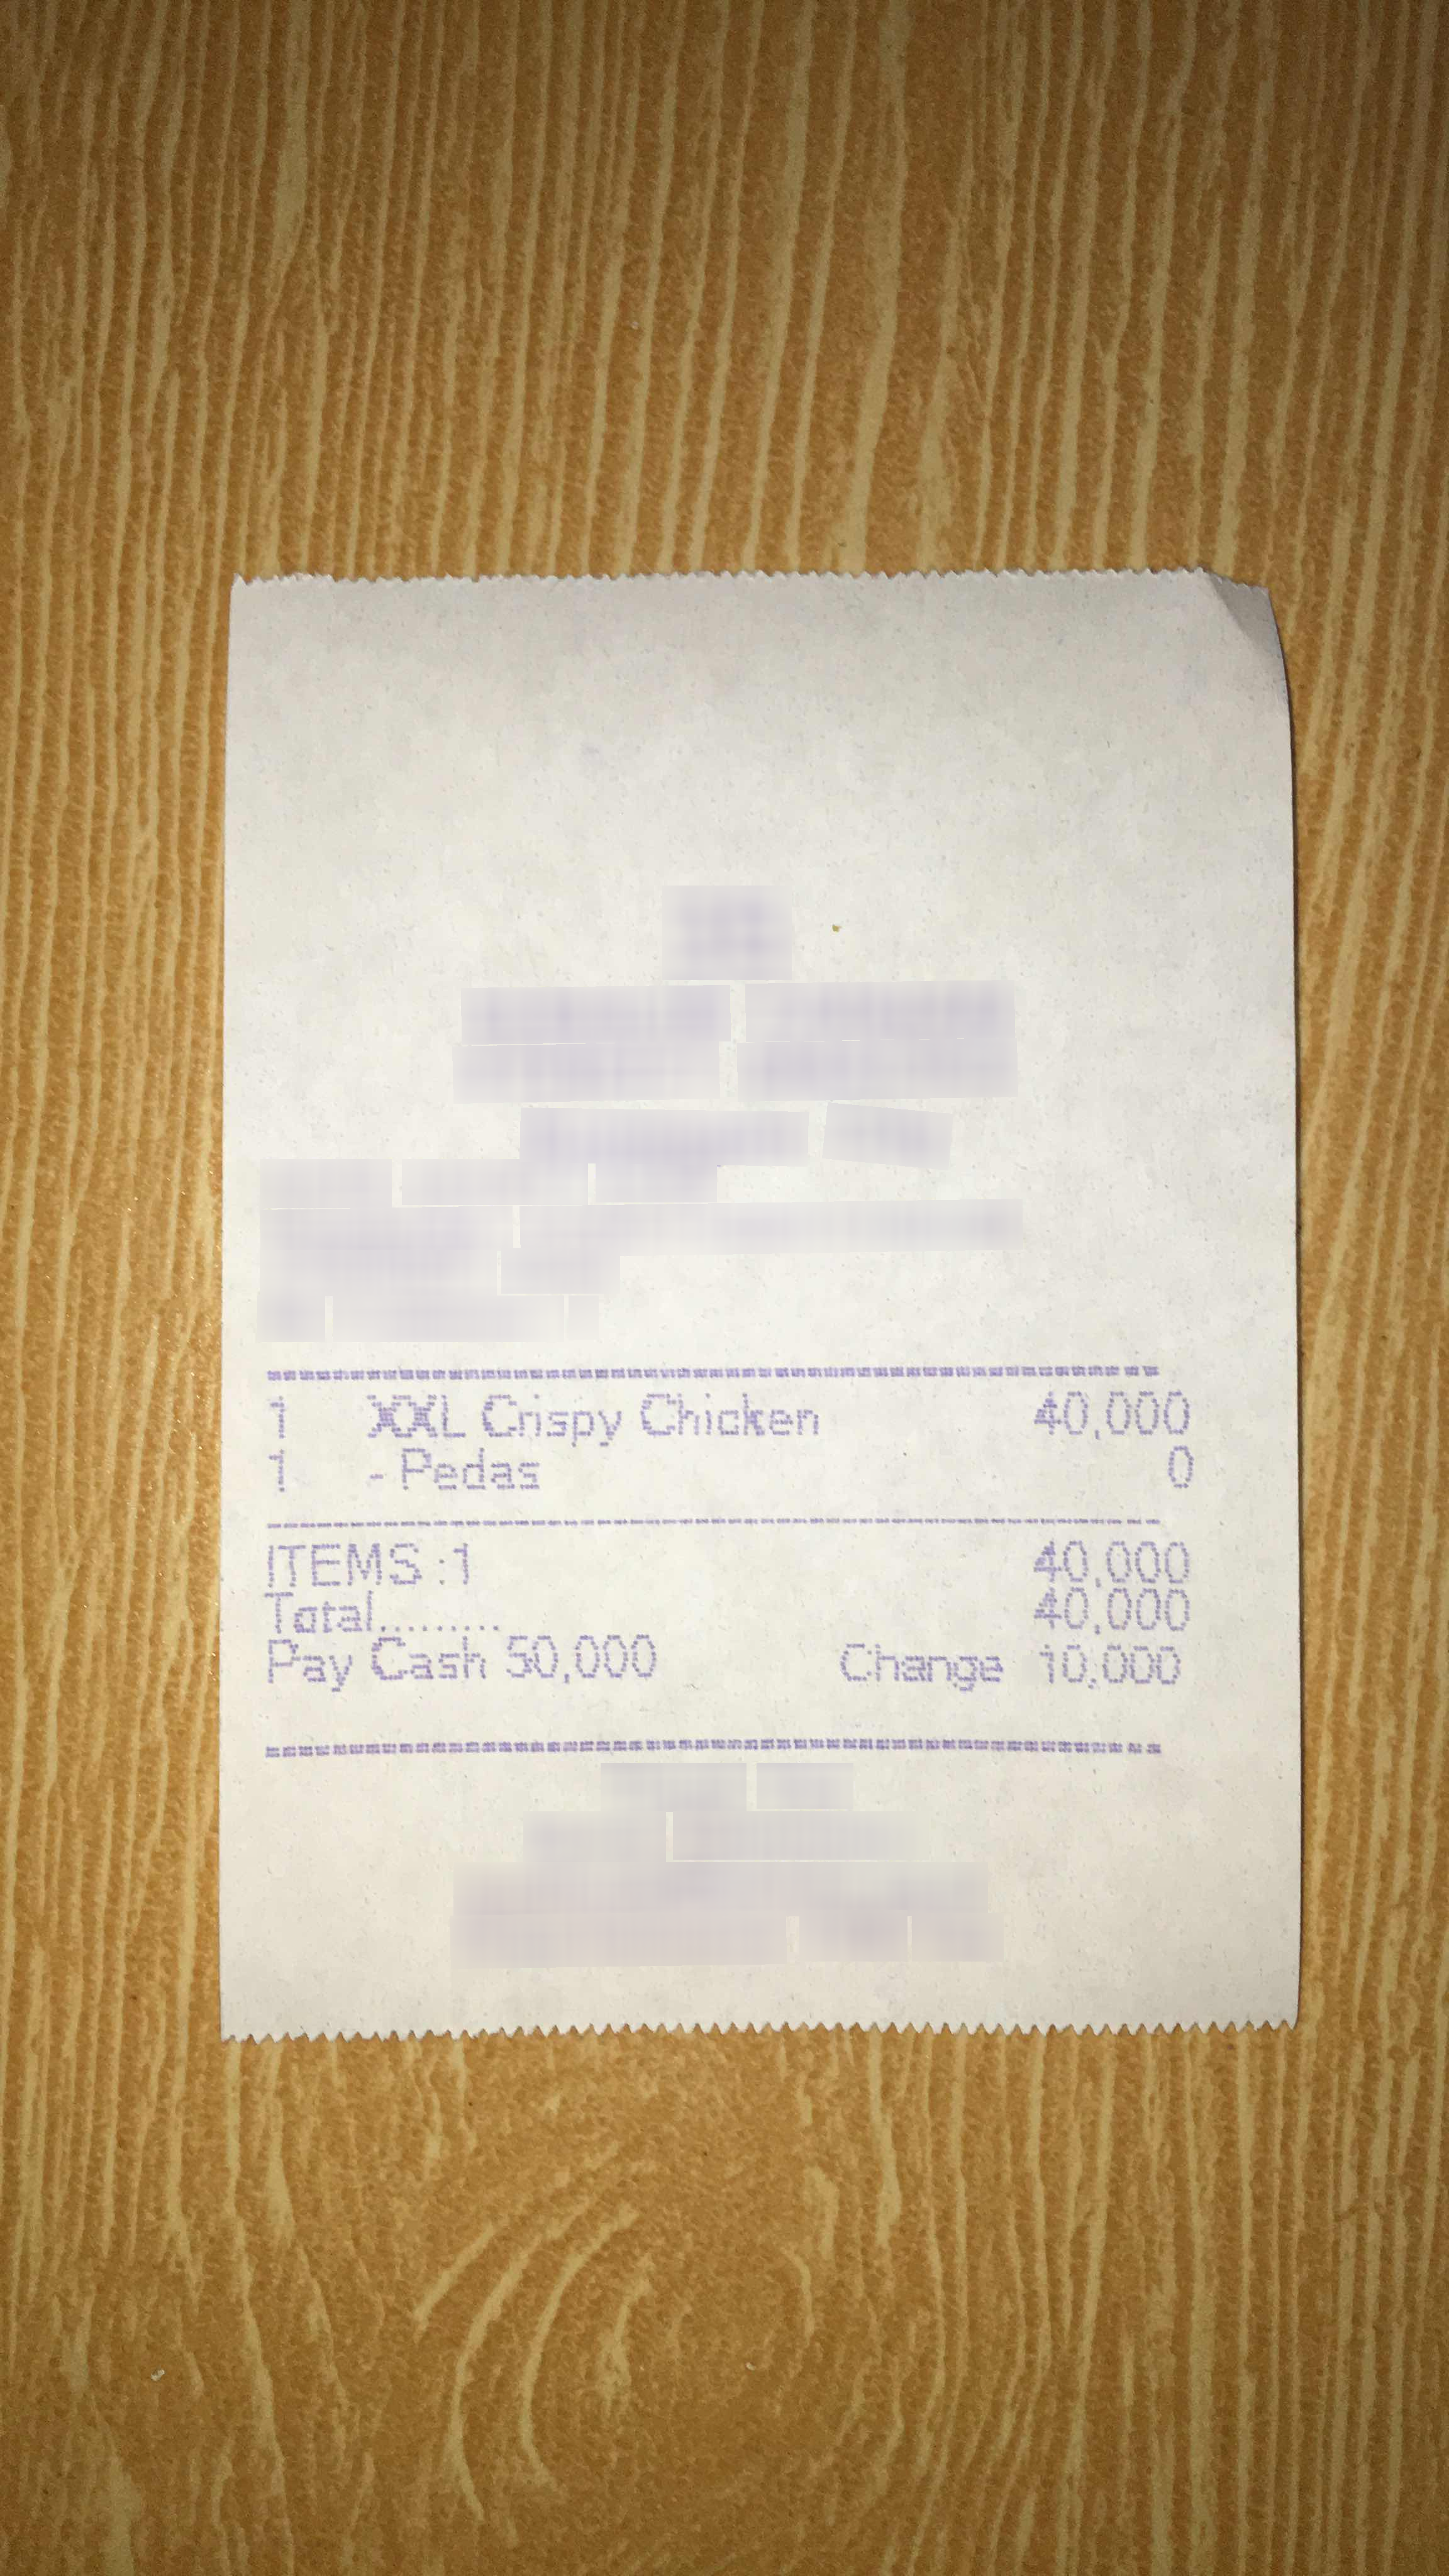
Number of items: 6
Subtotal: 40,000
Total: 40,000
OCR text regions:
text: 40,000
text: 1
text: XXL
text: Crspy
text: Chicken
text: 40,000
text: 1
text: - Pedas
text: 0
text: Total
text: 40,000
text: Pay
text: Cash
text: 50,000
text: Change
text: 10,000
text: ITEMS:
text: 1